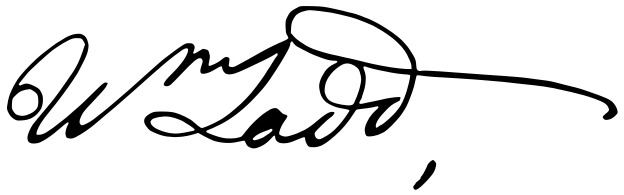
Signature of: william ladd